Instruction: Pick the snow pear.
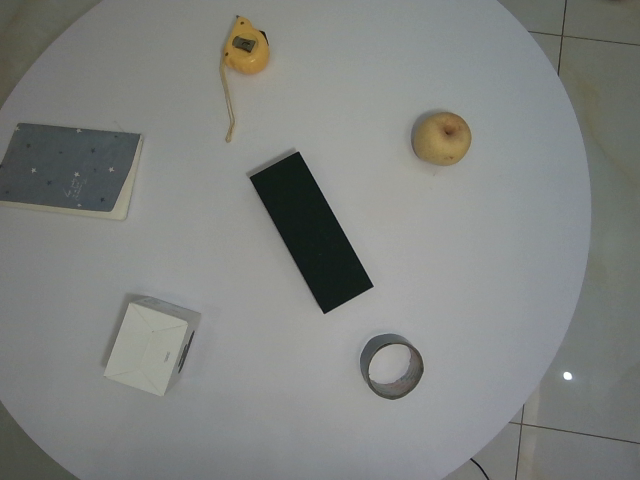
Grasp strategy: vertical